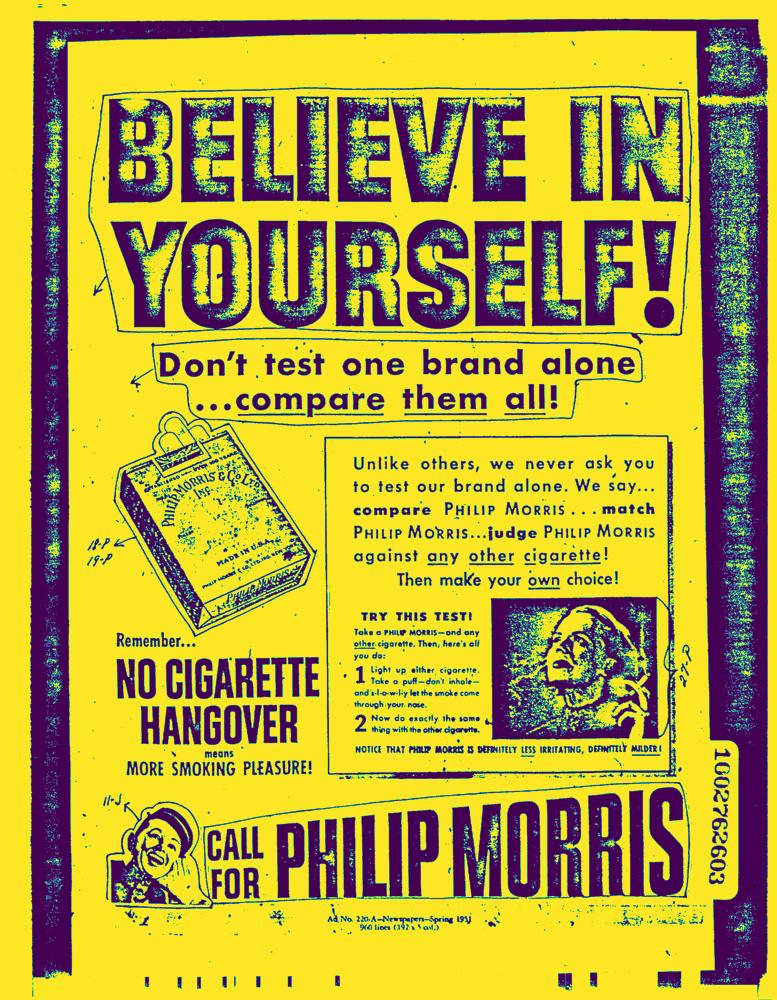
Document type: AD